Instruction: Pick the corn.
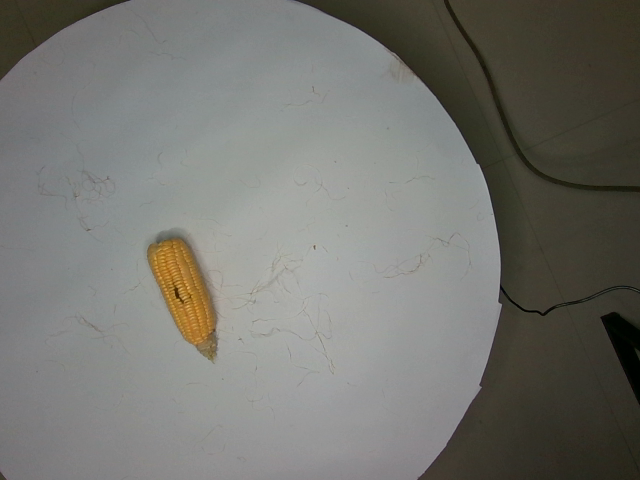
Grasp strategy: vertical